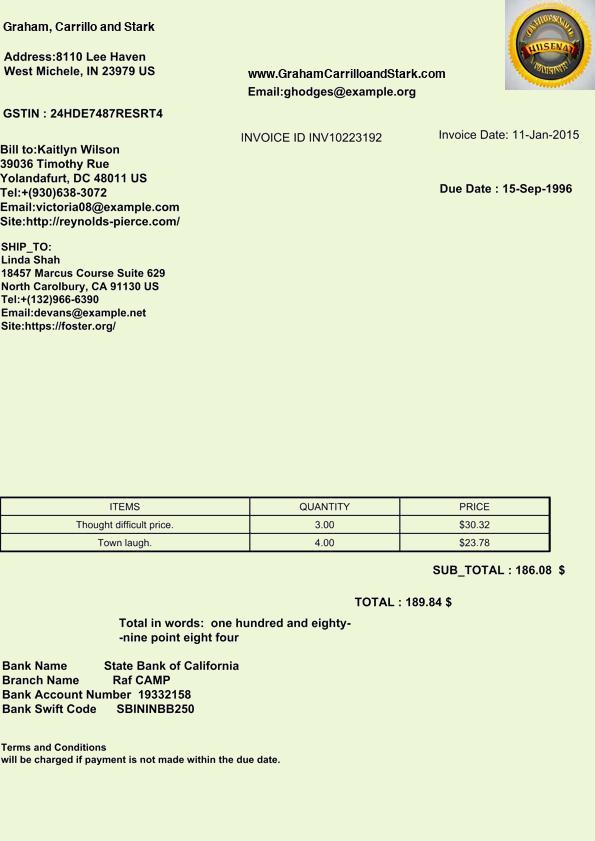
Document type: Invoice